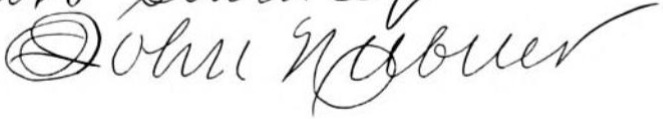
Signature of: john hubner